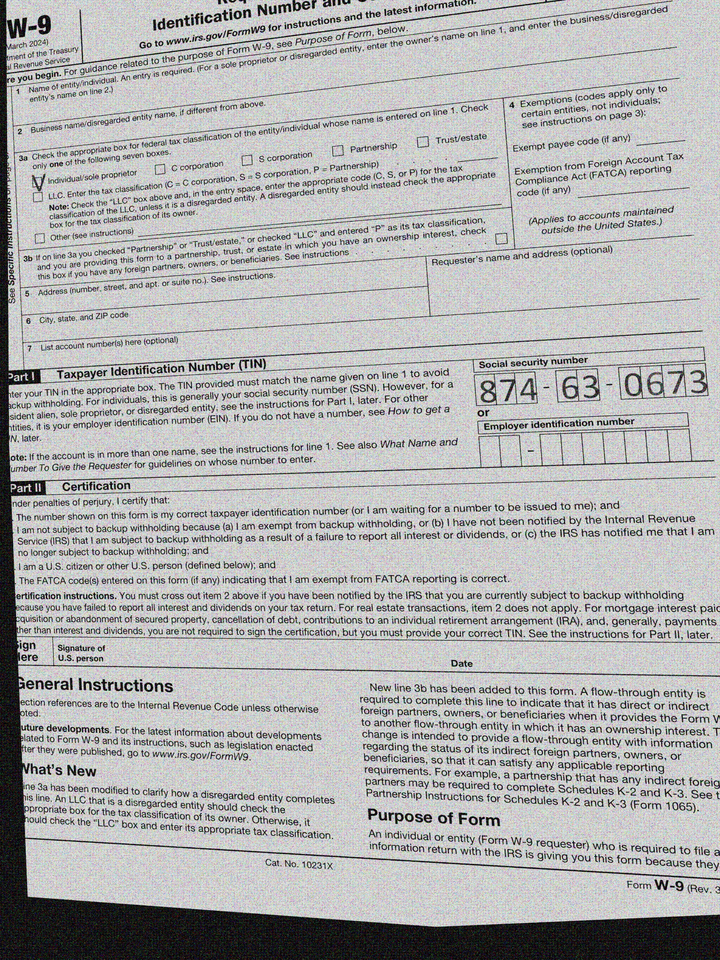
cbx: yes
ssn: 874630673